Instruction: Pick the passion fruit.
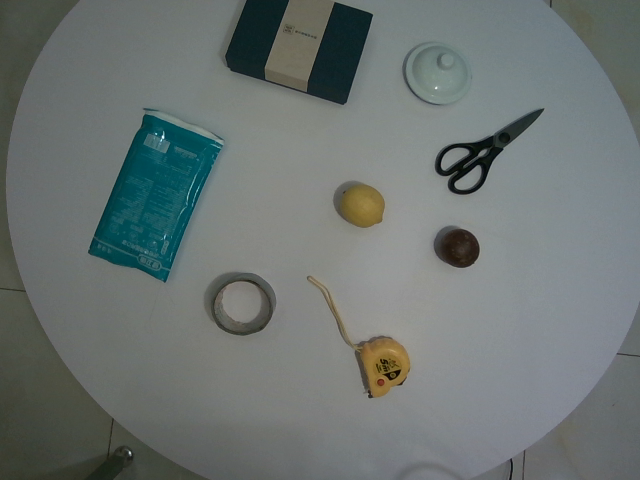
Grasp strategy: vertical